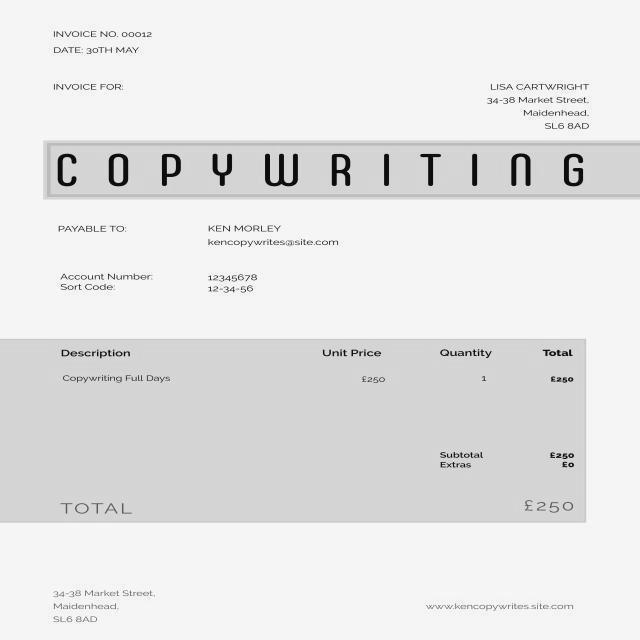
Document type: Invoice